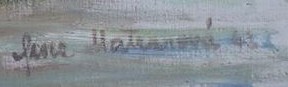
Signature of: fina maternová ržiwnatzová